Question: What jurisdiction, city, or county is the document associated with?
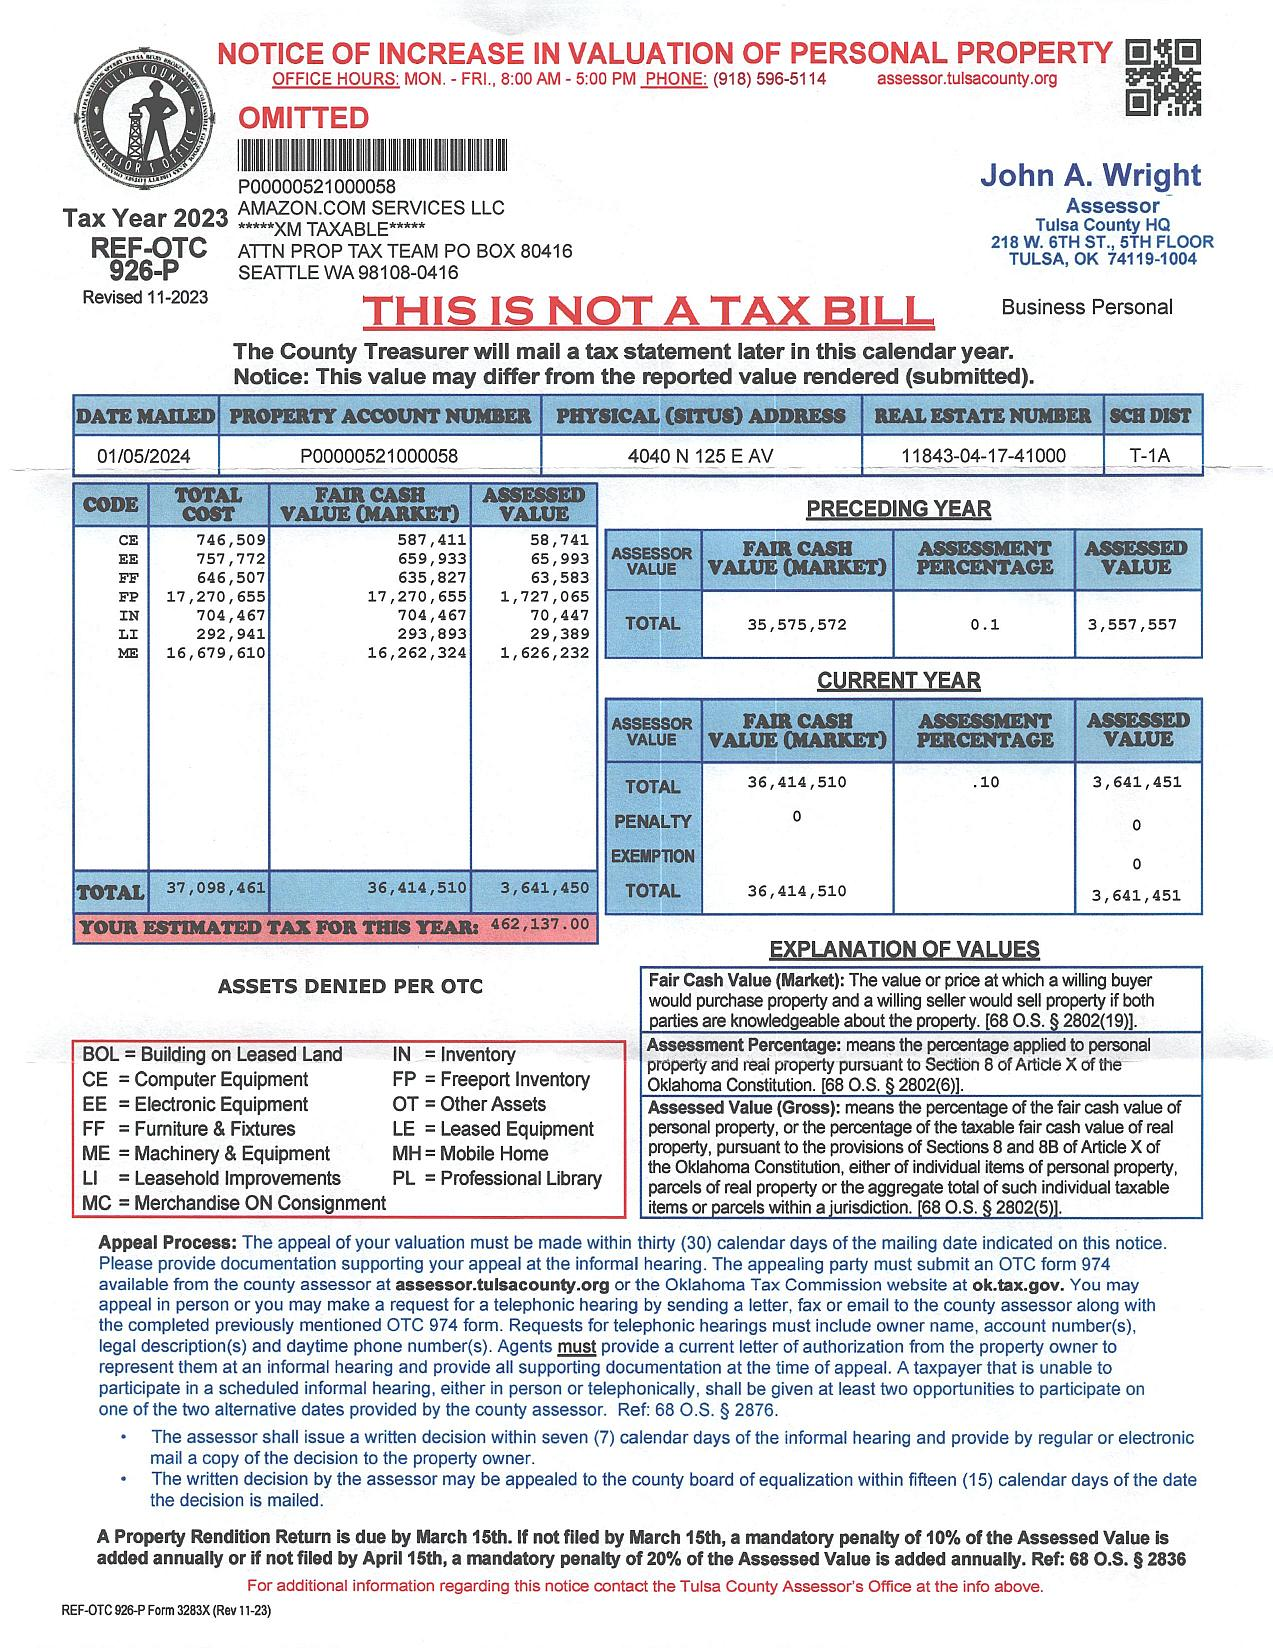
Answer: "Tulsa County"